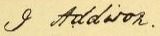
Signature of: joseph addison